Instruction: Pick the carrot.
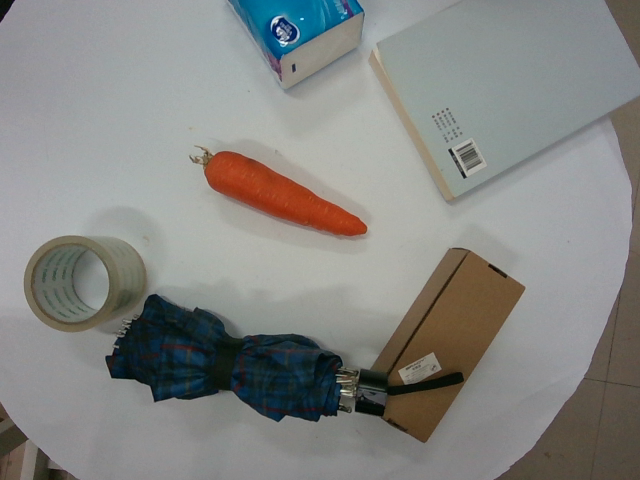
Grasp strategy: vertical